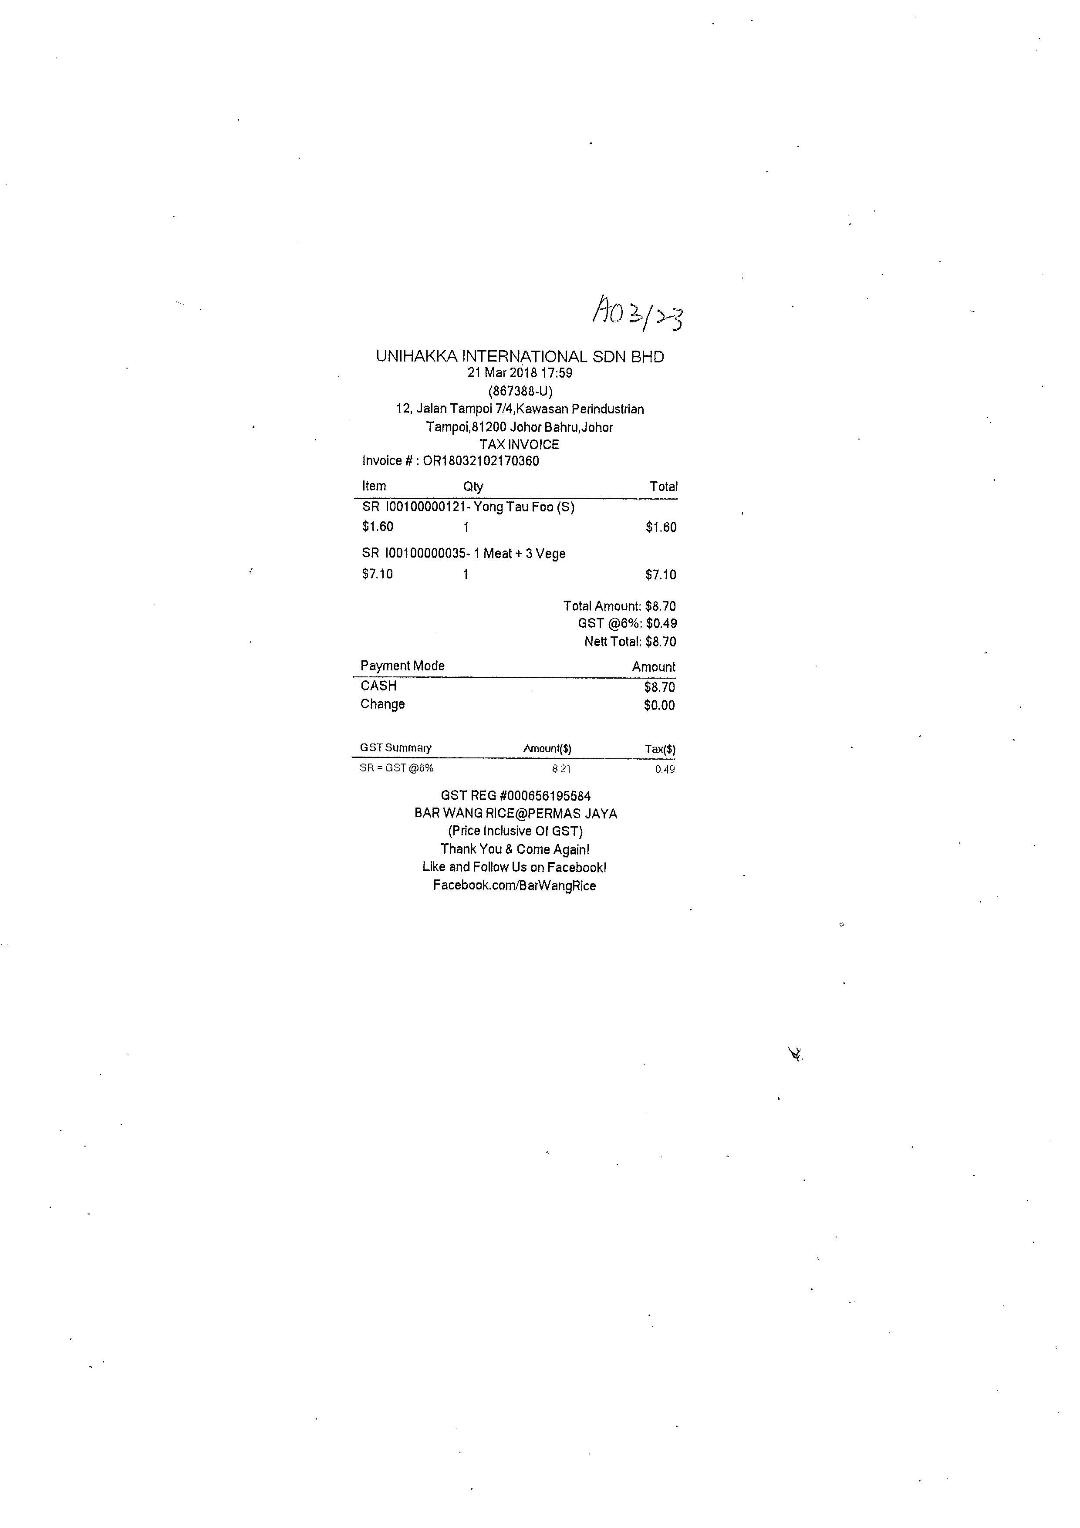
UNIHAKKA INTERNATIONAL SDN BHD
21 MAR 2018 17:59
(867388-U)
12, JALAN TAMPOI 7/4,KAWASAN PERINDUSTRIAN
TAMPOI,81200 JOHOR BAHRU,JOHOR
TAX INVOICE
INVOICE # : OR18032102170360
ITEM
QTY
TOTAL
SR I00100000121- YONG TAU FOO (S)
$1.60
1
$1.60
SR I00100000035- 1 MEAT + 3 VEGE
$7.10
1
$7.10
TOTAL AMOUNT: $8.70
GST @6%: $0.49
NETT TOTAL: $8.70
PAYMENT MODE
AMOUNT
CASH
$8.70
CHANGE
$0.00
GST SUMMARY
AMOUNT($)
TAX($)
SR = GST @6%
8.21
0.49
GST REG #000656195584
BAR WANG RICE@PERMAS JAYA
(PRICE INCLUSIVE OF GST)
THANK YOU & COME AGAIN!
LIKE AND FOLLOW US ON FACEBOOK!
FACEBOOK.COM/BARWANGRICE